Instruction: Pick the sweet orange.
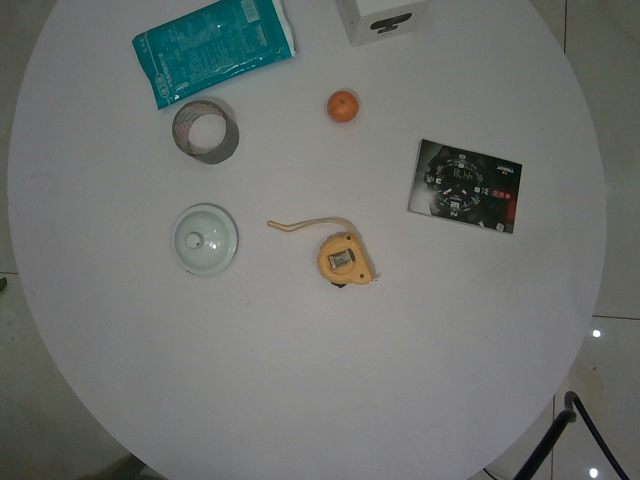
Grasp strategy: vertical